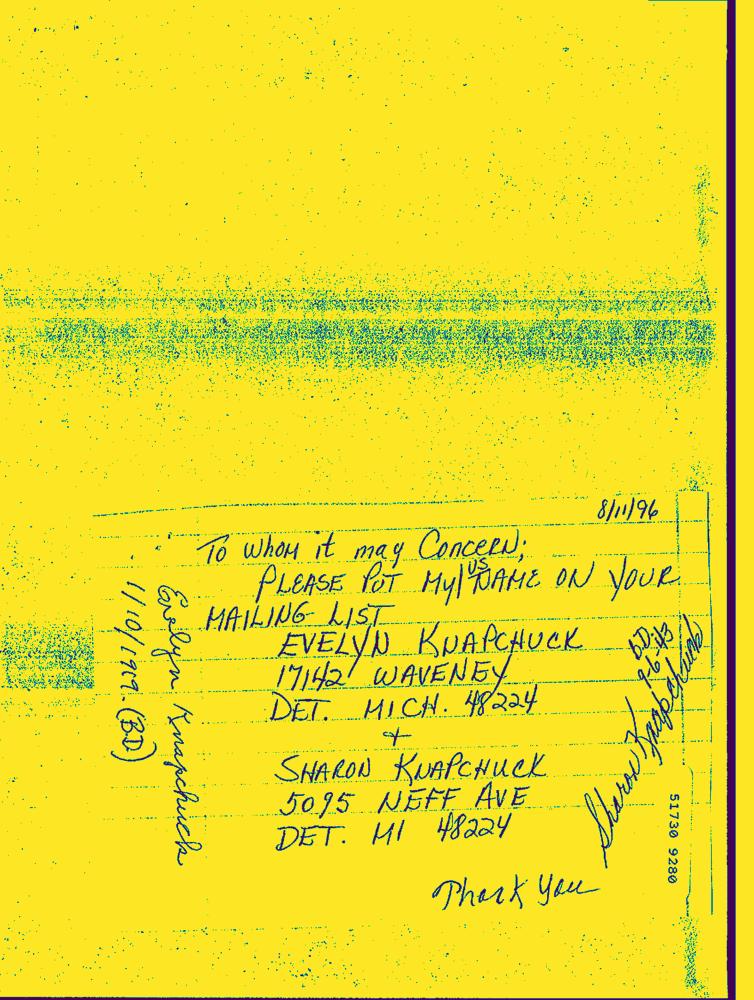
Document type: Hand-Written